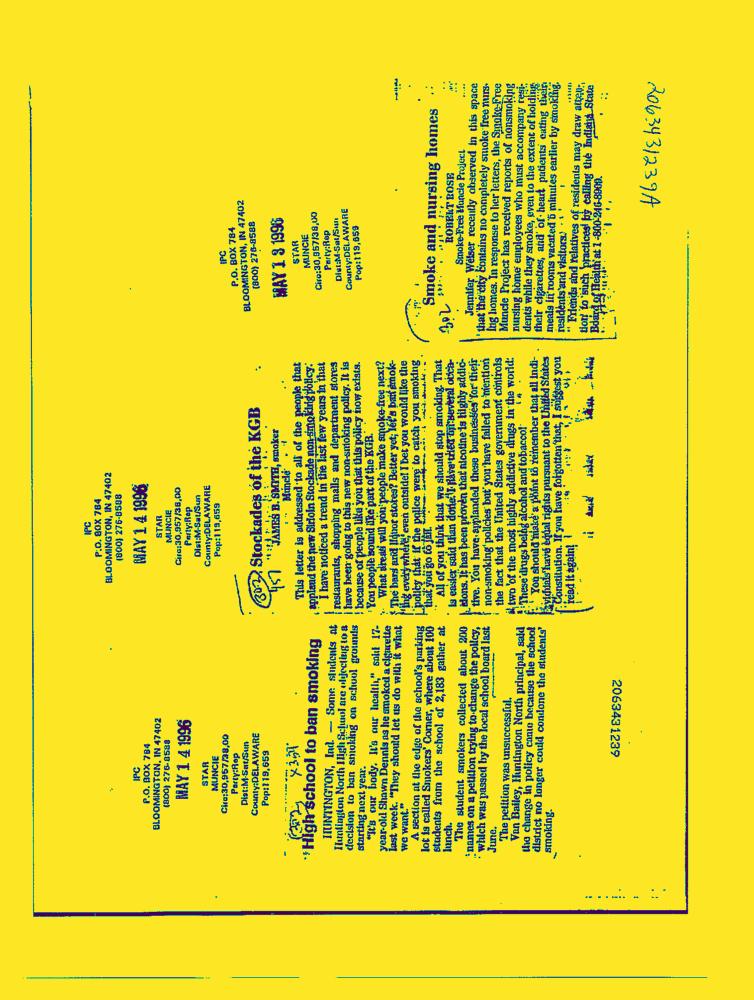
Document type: News-Article